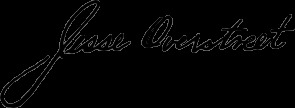
Signature of: jesse overstreet